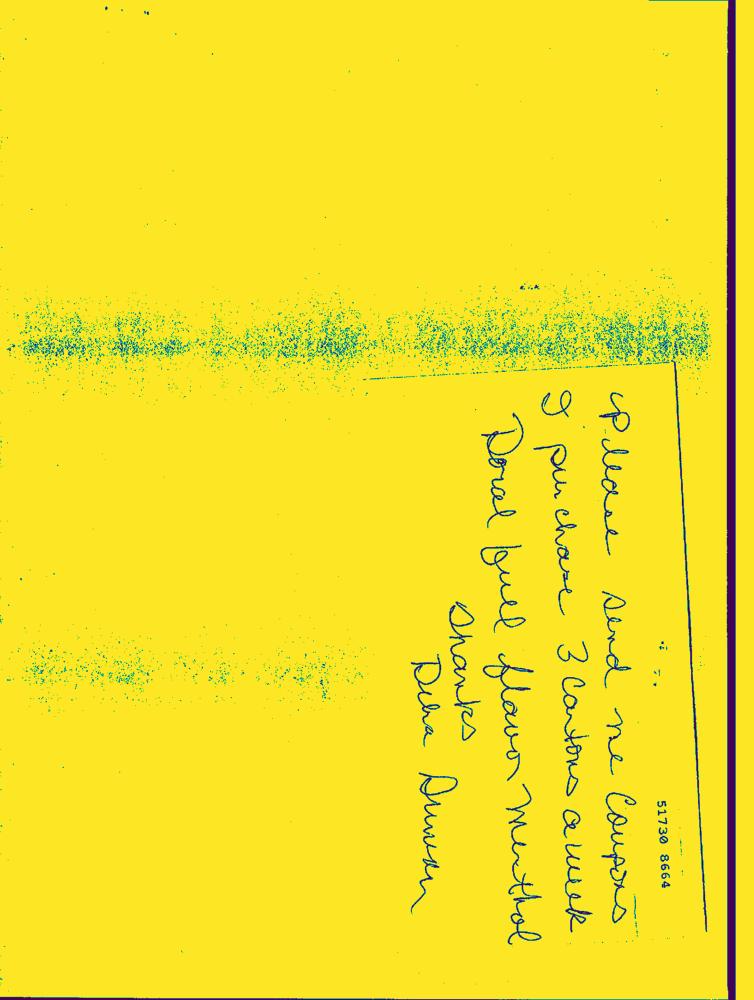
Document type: Hand-Written